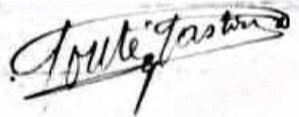
Signature of: gaston maxime gouté